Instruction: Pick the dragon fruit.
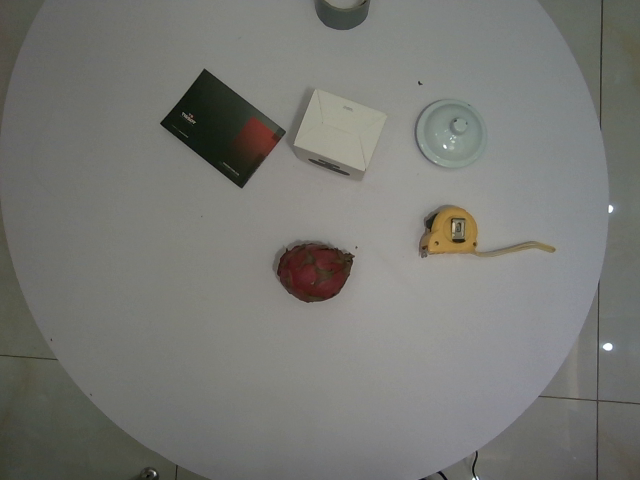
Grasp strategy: vertical